Question: What appears to be the issue?
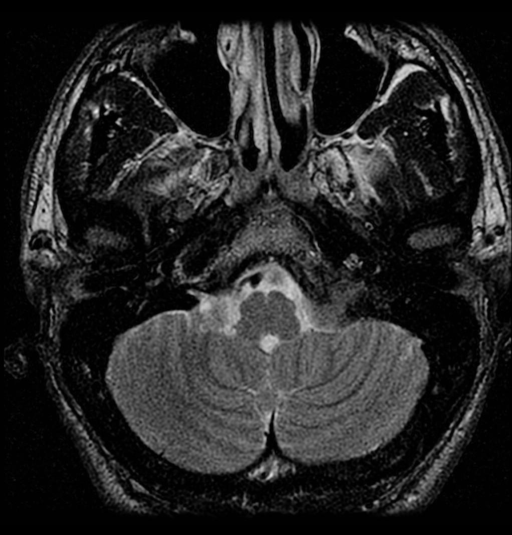
Answer: The findings suggest Multiple MR images demonstrate a dumb-bell-shaped mass at the level of the left jugular foramen, fairly isointense to brain on both T1 and T2 weighted images, which demonstrate homogeneous enhancement on T1-weighted images obtained after the IV administration of gadolinium-DTPA contrast material.  It has mass effect on the underlying medulla.  It also has thickened, enhancing, "dural tail."

Non-contrast CT images demonstrate fairly diffuse calcification throughout the mass.. Multiple MR images demonstrate a dumb-bell-shaped mass at the level of the left jugular foramen, fairly isointense to brain on both T1 and T2 weighted images, which demonstrate homogeneous enhancement on T1-weighted images obtained after the IV administration of gadolinium-DTPA contrast material.  It has mass effect on the underlying medulla.  It also has thickened, enhancing, "dural tail.". The patient might have a history of 26 year-old man, detailed history withheld.